Question: Which state is mentioned in the document?
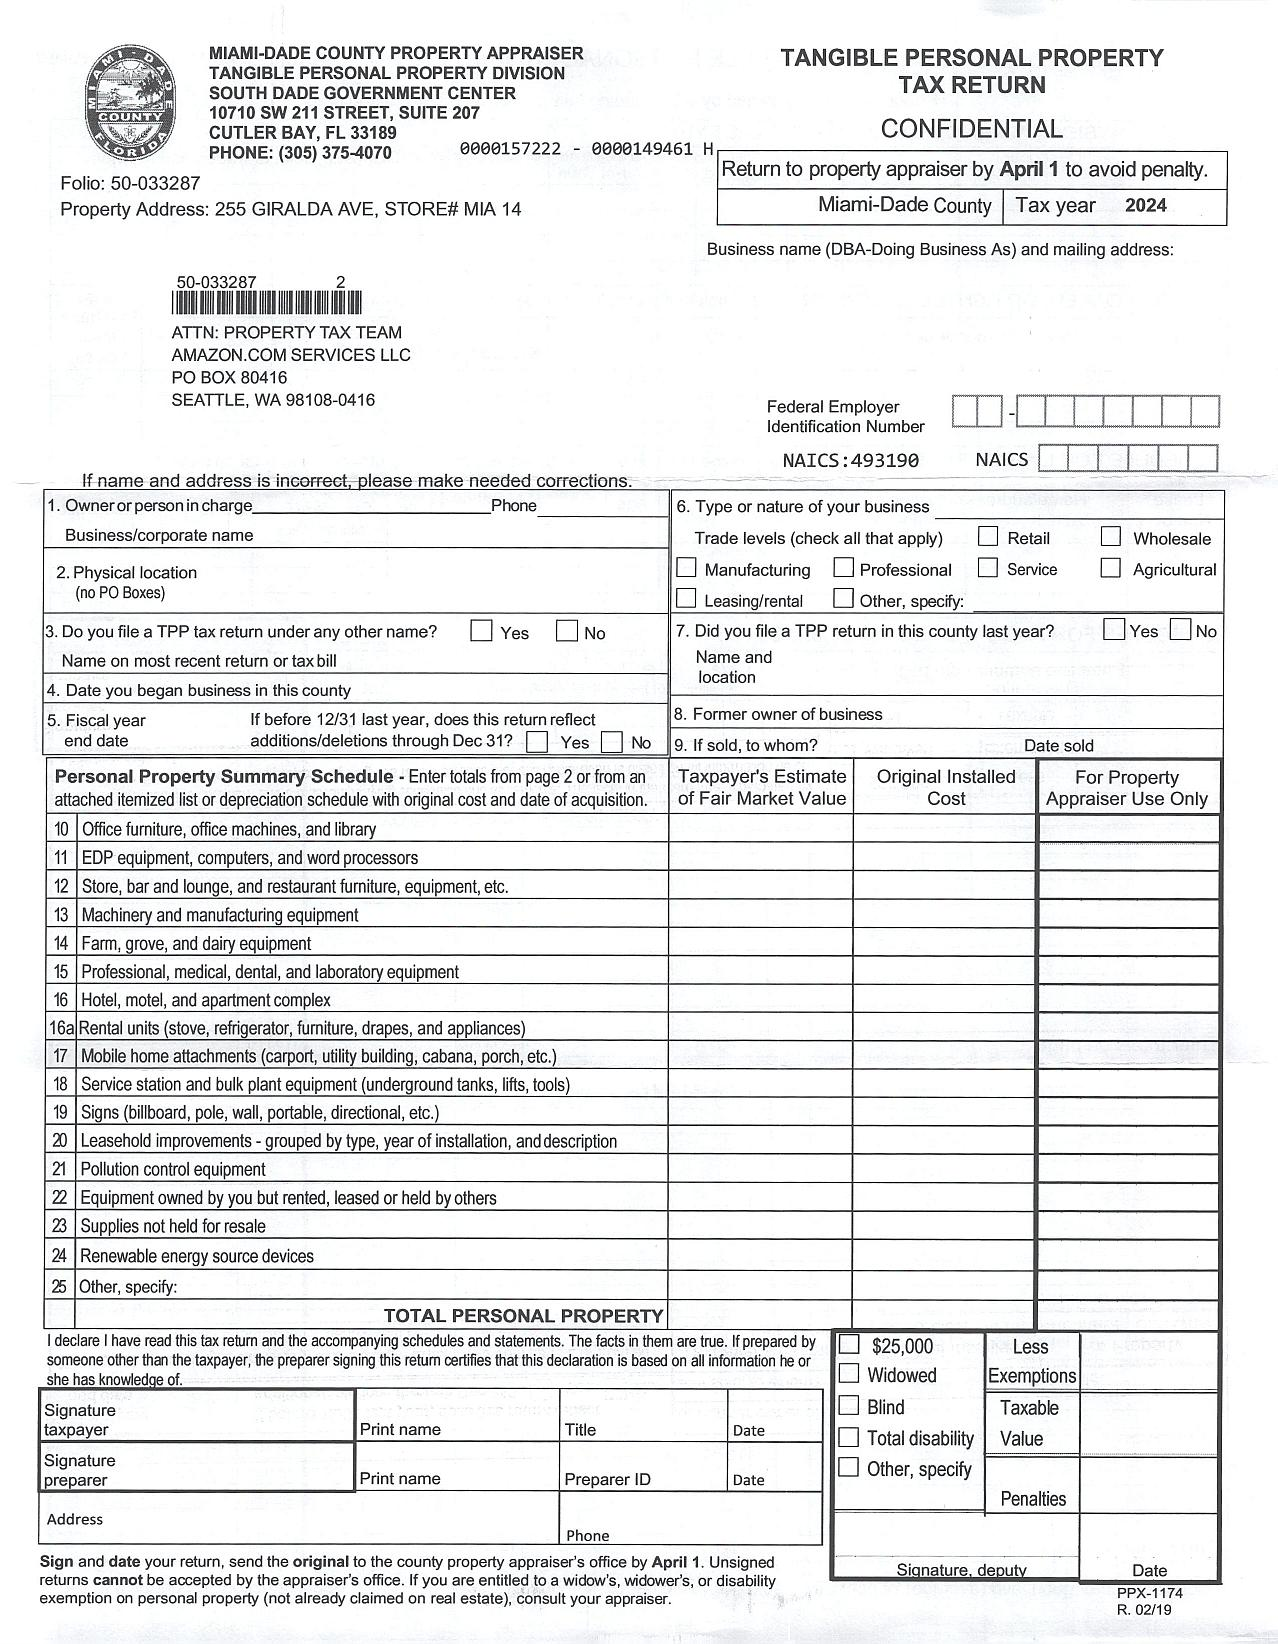
Answer: "Florida"